Question: What type of tax is indicated in the document, personal property or real estate?
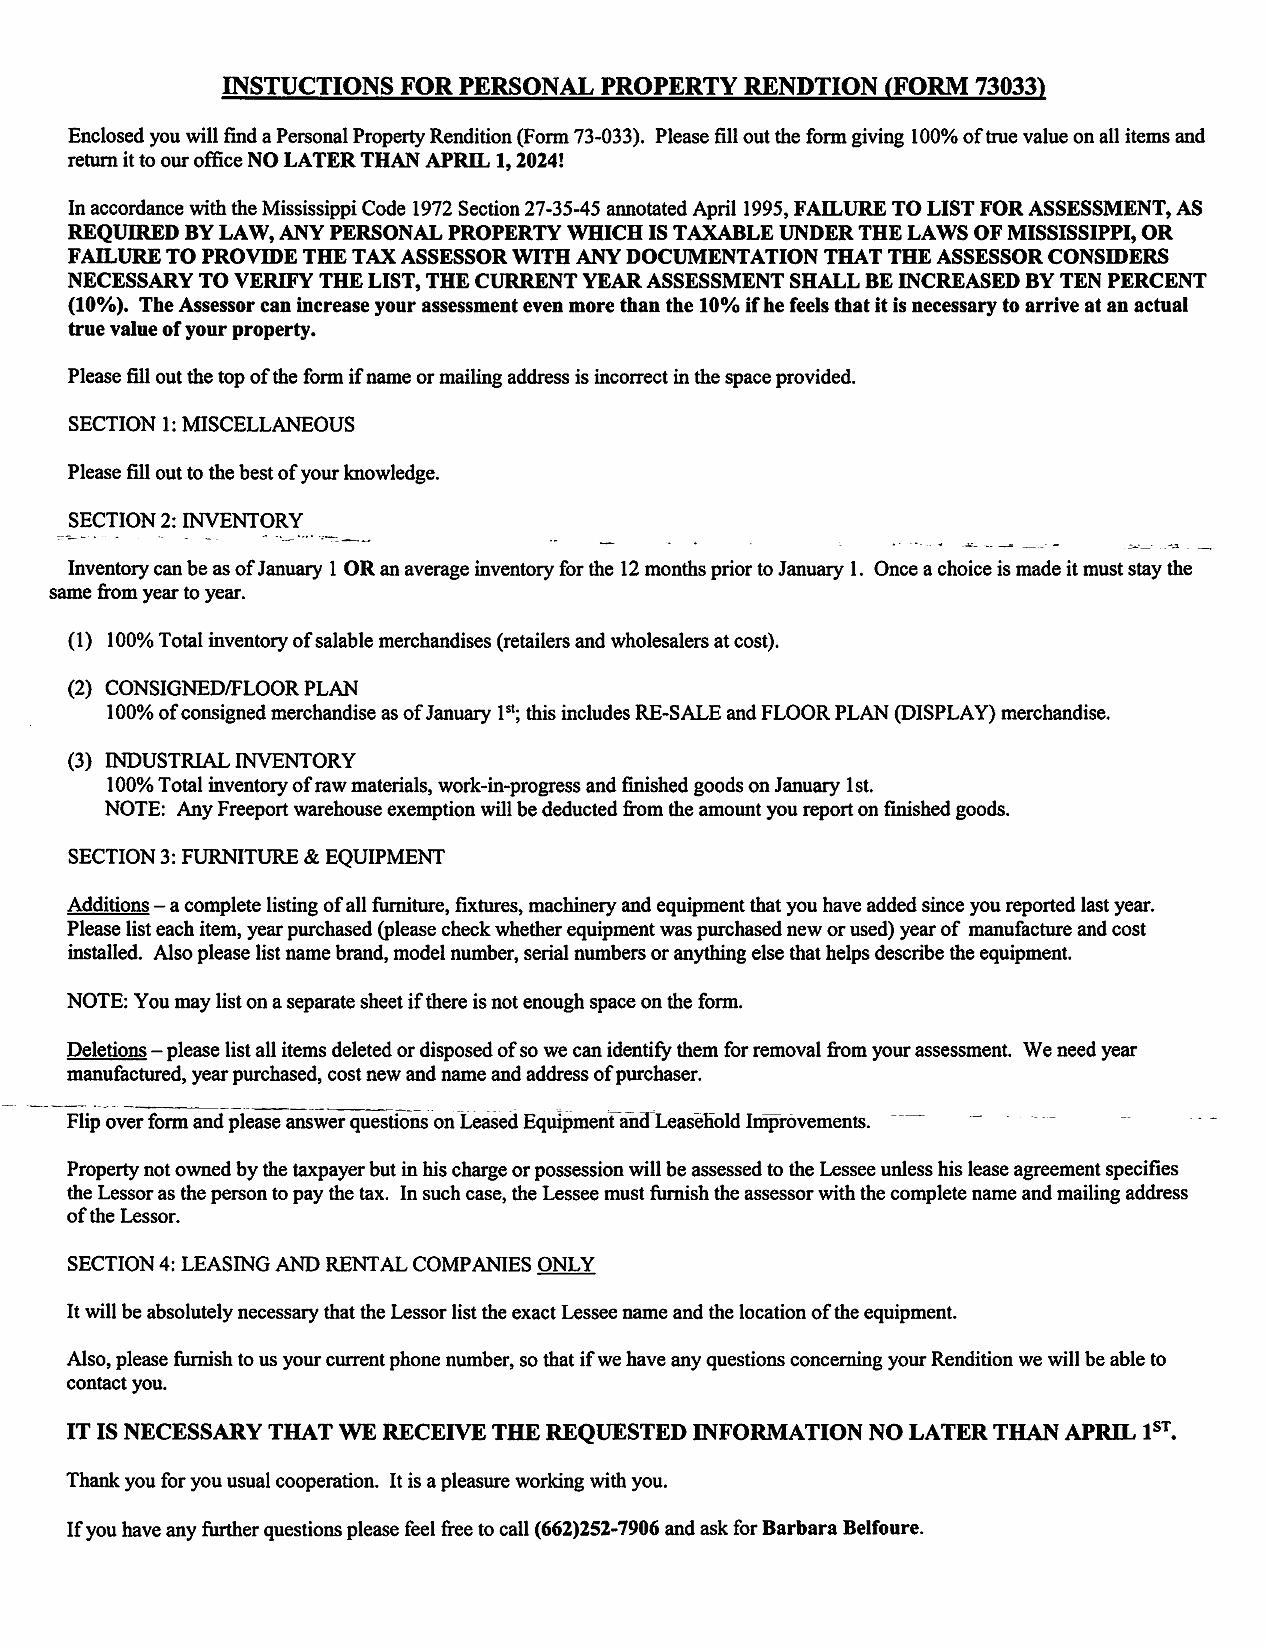
Answer: "Personal Property Tax"